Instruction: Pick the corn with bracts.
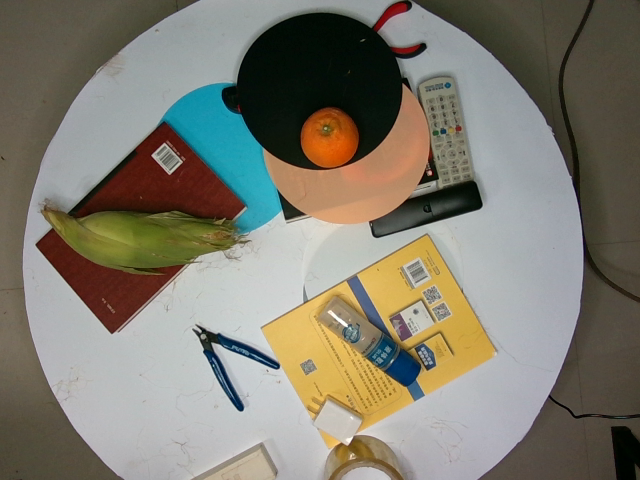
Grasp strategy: vertical